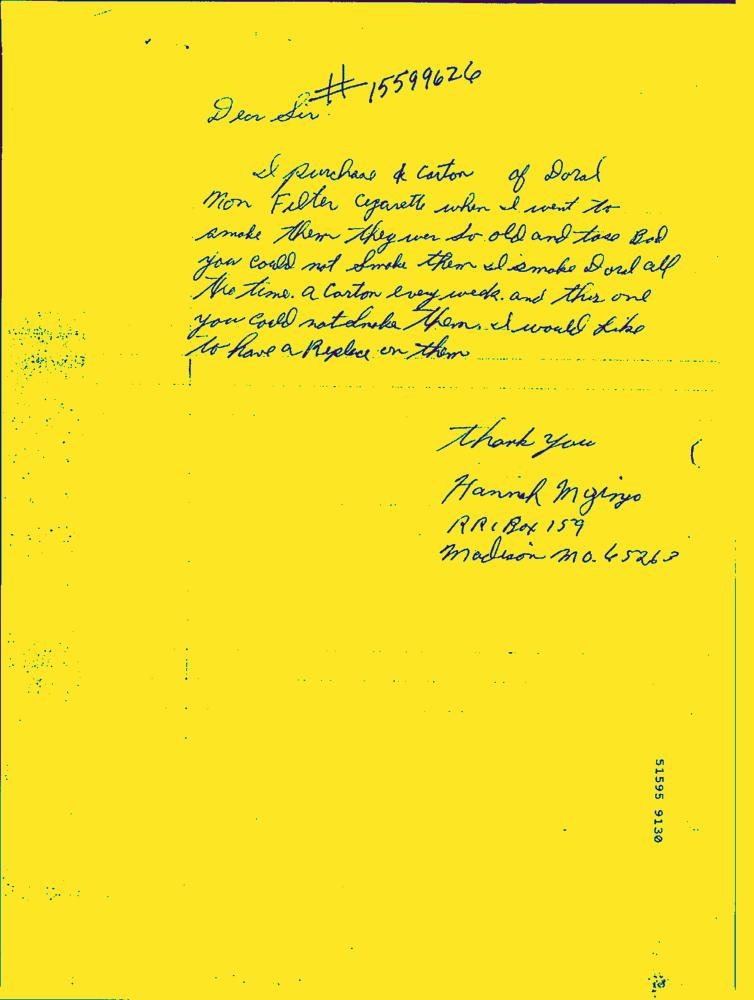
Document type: Hand-Written